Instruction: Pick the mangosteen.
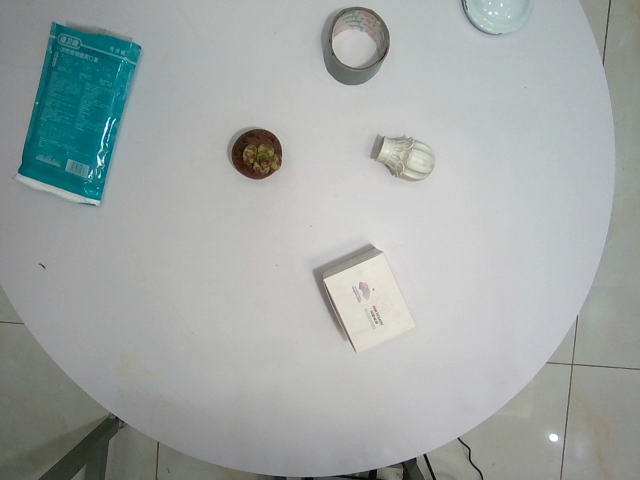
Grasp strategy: vertical